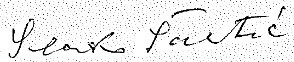
Signature of: slavko šantić